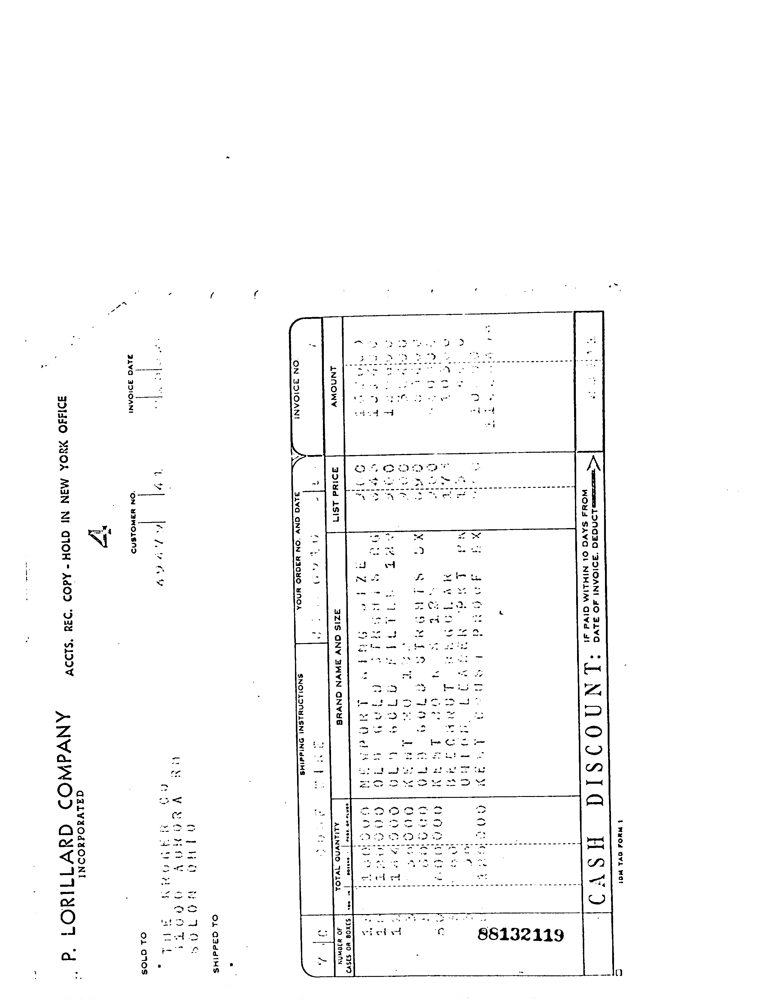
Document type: Invoice